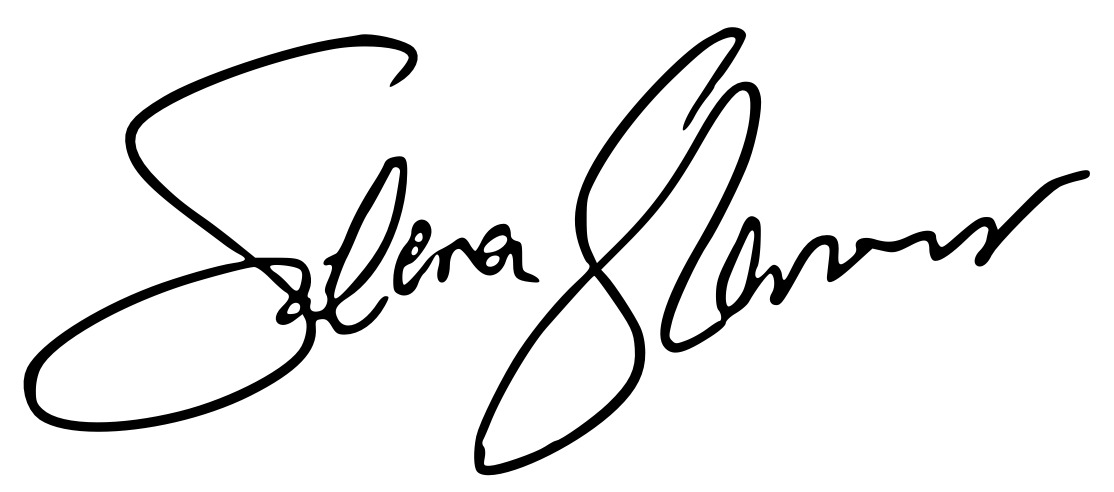
Signature of: selena slamour